Extract the amount written in words, the amount in digits, the name of the payee, the date on the cheque, and the bank's name from the image.
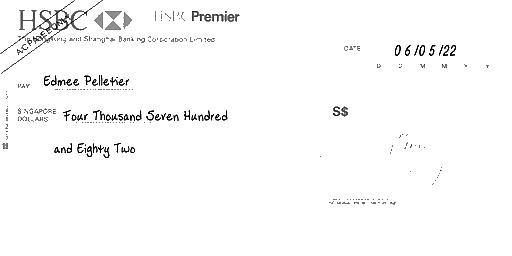
amt_in_words: Four Thousand Seven Hundred and Eighty Two
amt_in_figures:
payee_name: Edmee Pelletier
bank_name: HSBC
cheque_date: 06/05/22